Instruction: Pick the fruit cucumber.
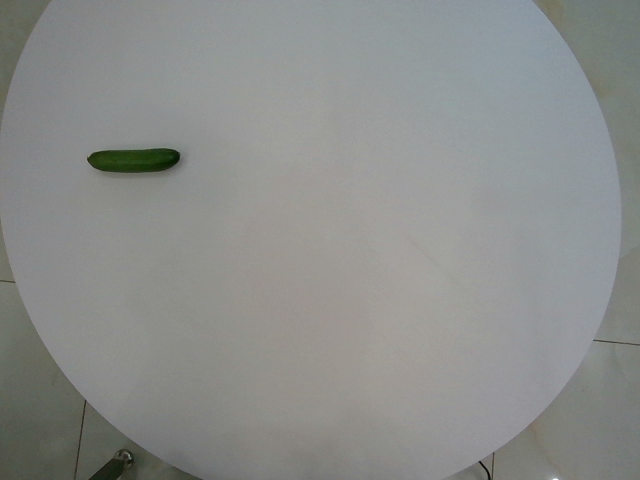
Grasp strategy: vertical